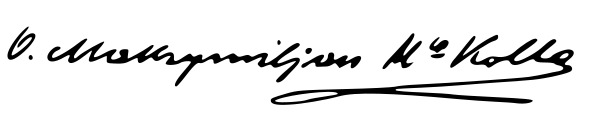
Signature of: maximilian kolbe